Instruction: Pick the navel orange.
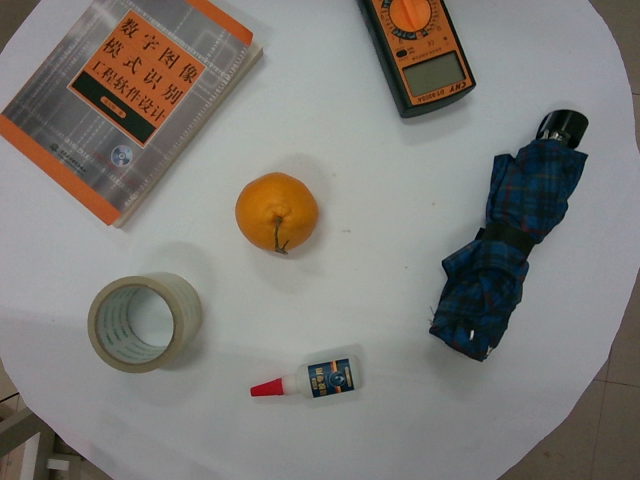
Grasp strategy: vertical